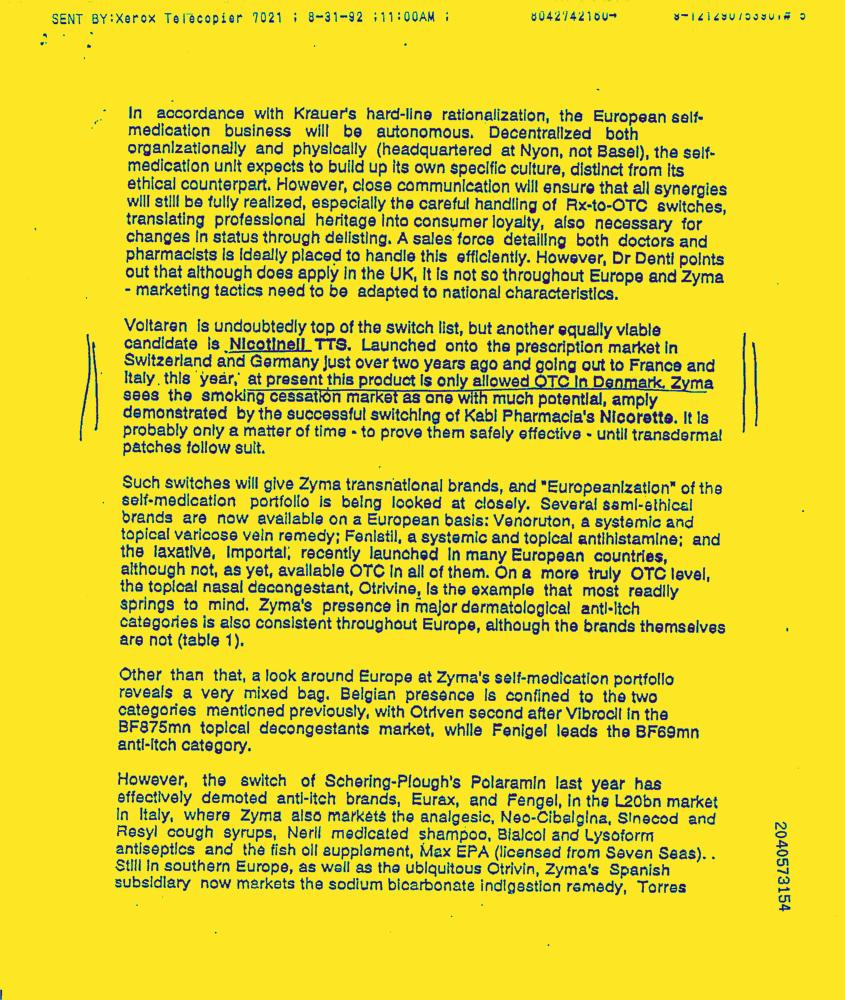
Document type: News-Article